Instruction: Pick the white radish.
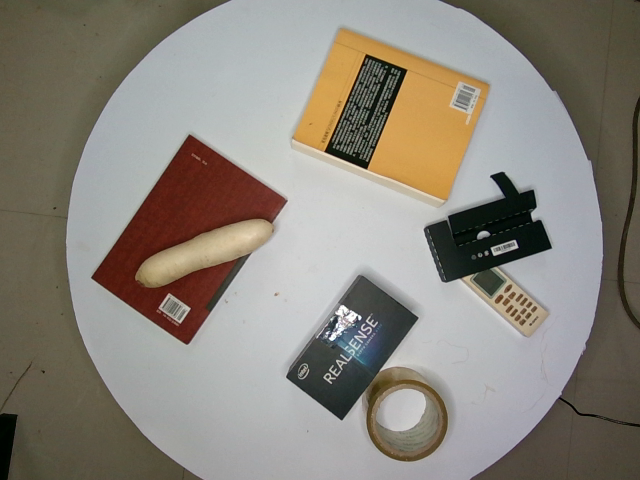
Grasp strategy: vertical